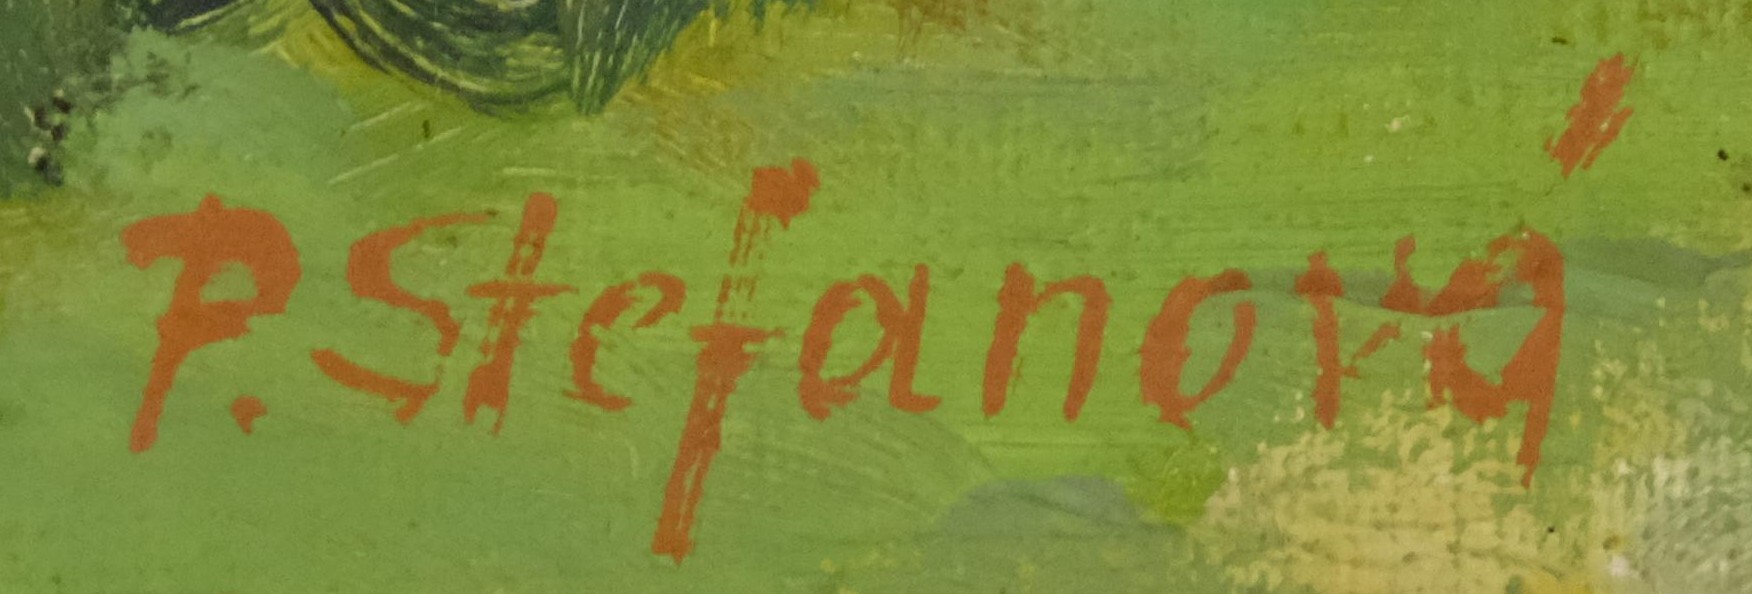
Signature of: pravoslava stefanová